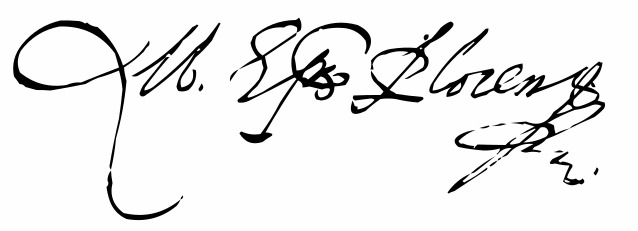
Signature of: wojciech baranowski jastrze biec